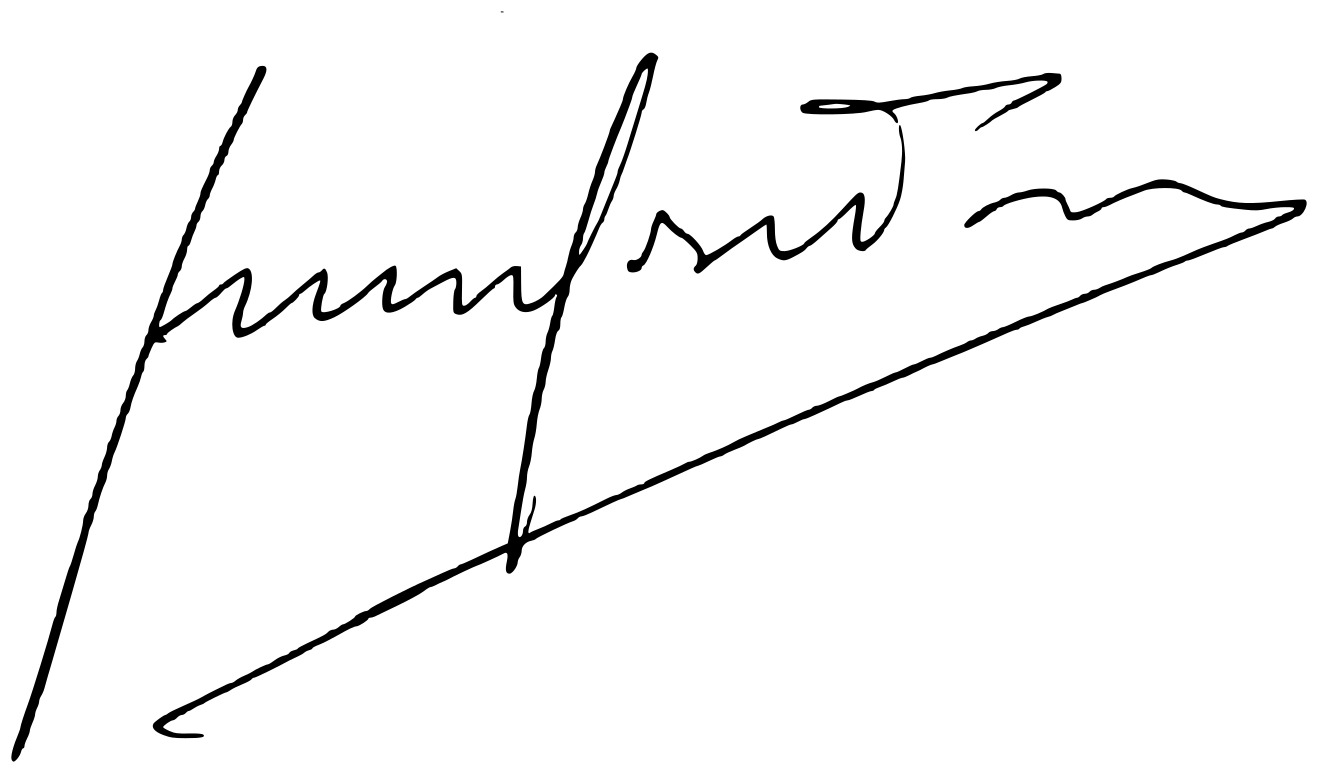
Signature of: juan josé pradera ortega